Question: How is the property described in the document?
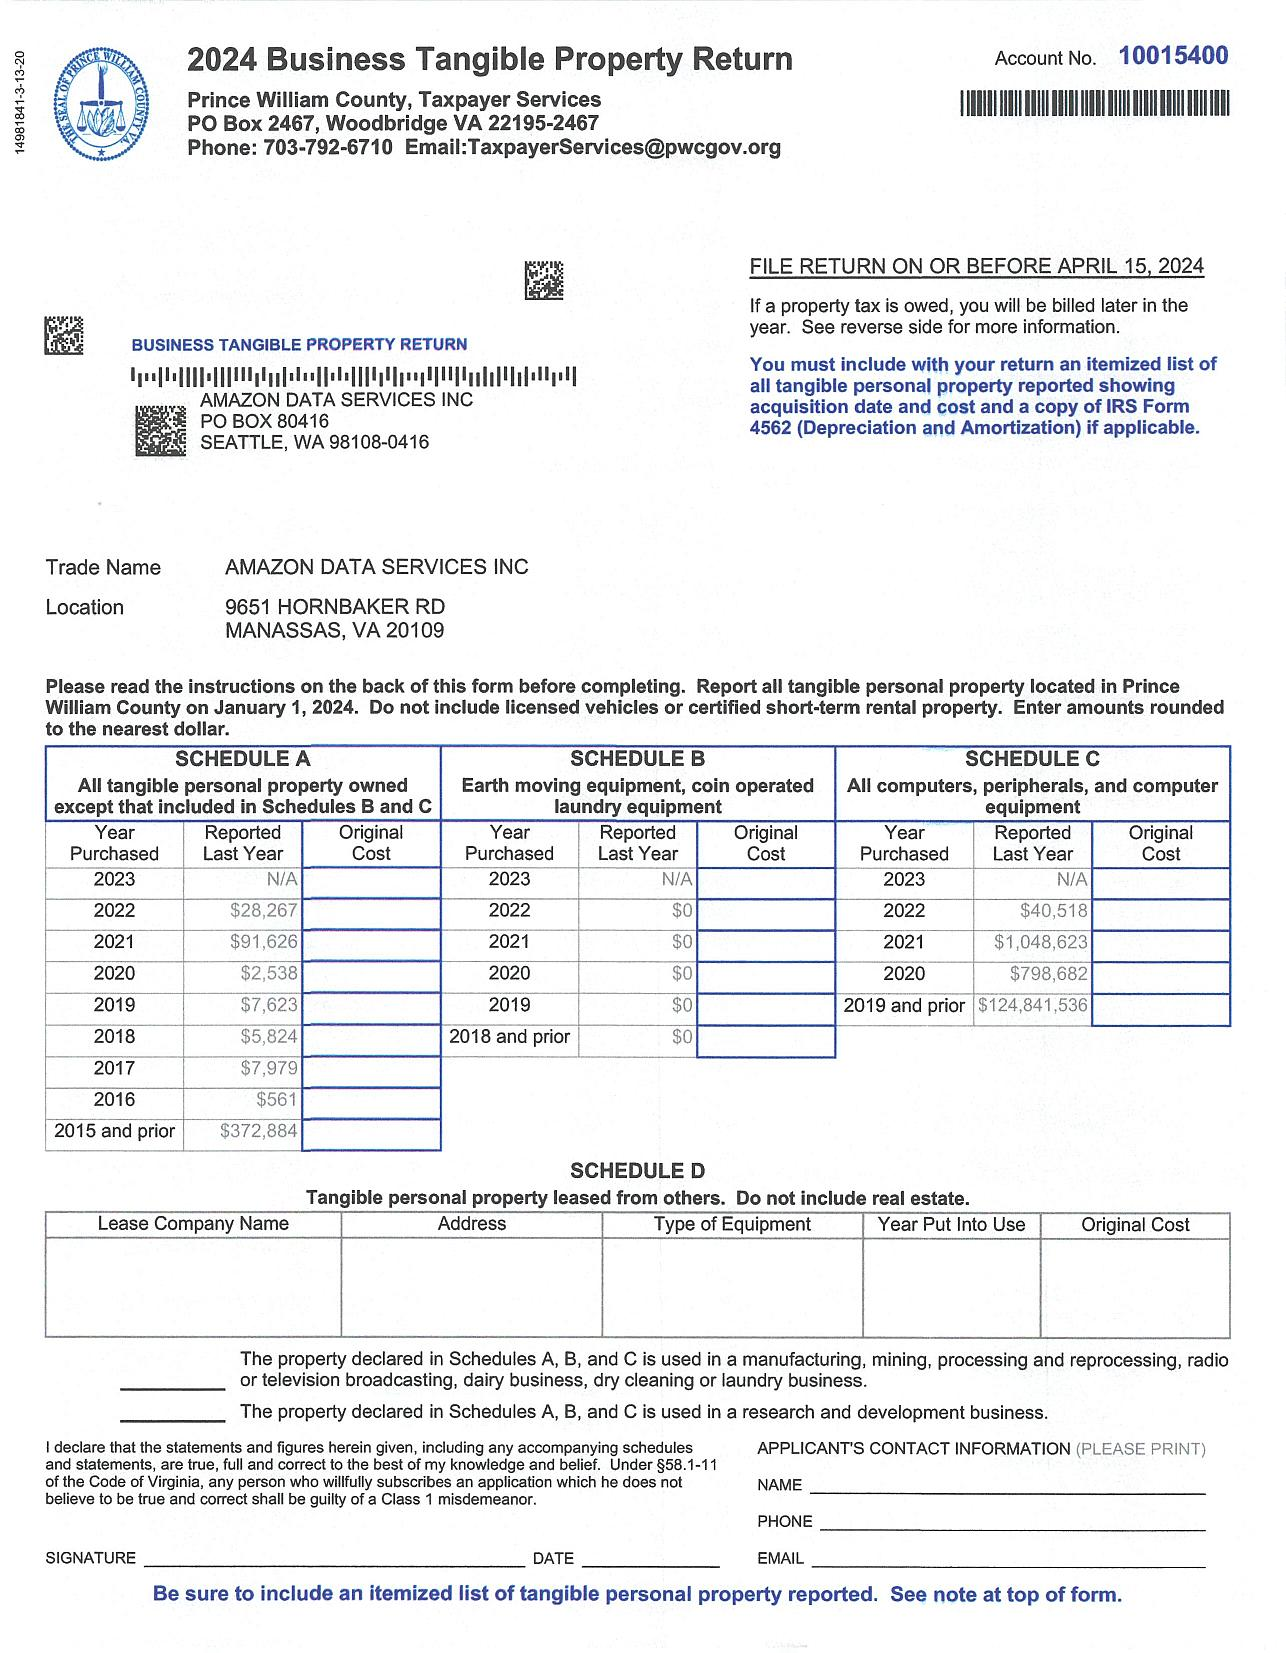
Answer: "AMAZON DATA SERVICES INC"